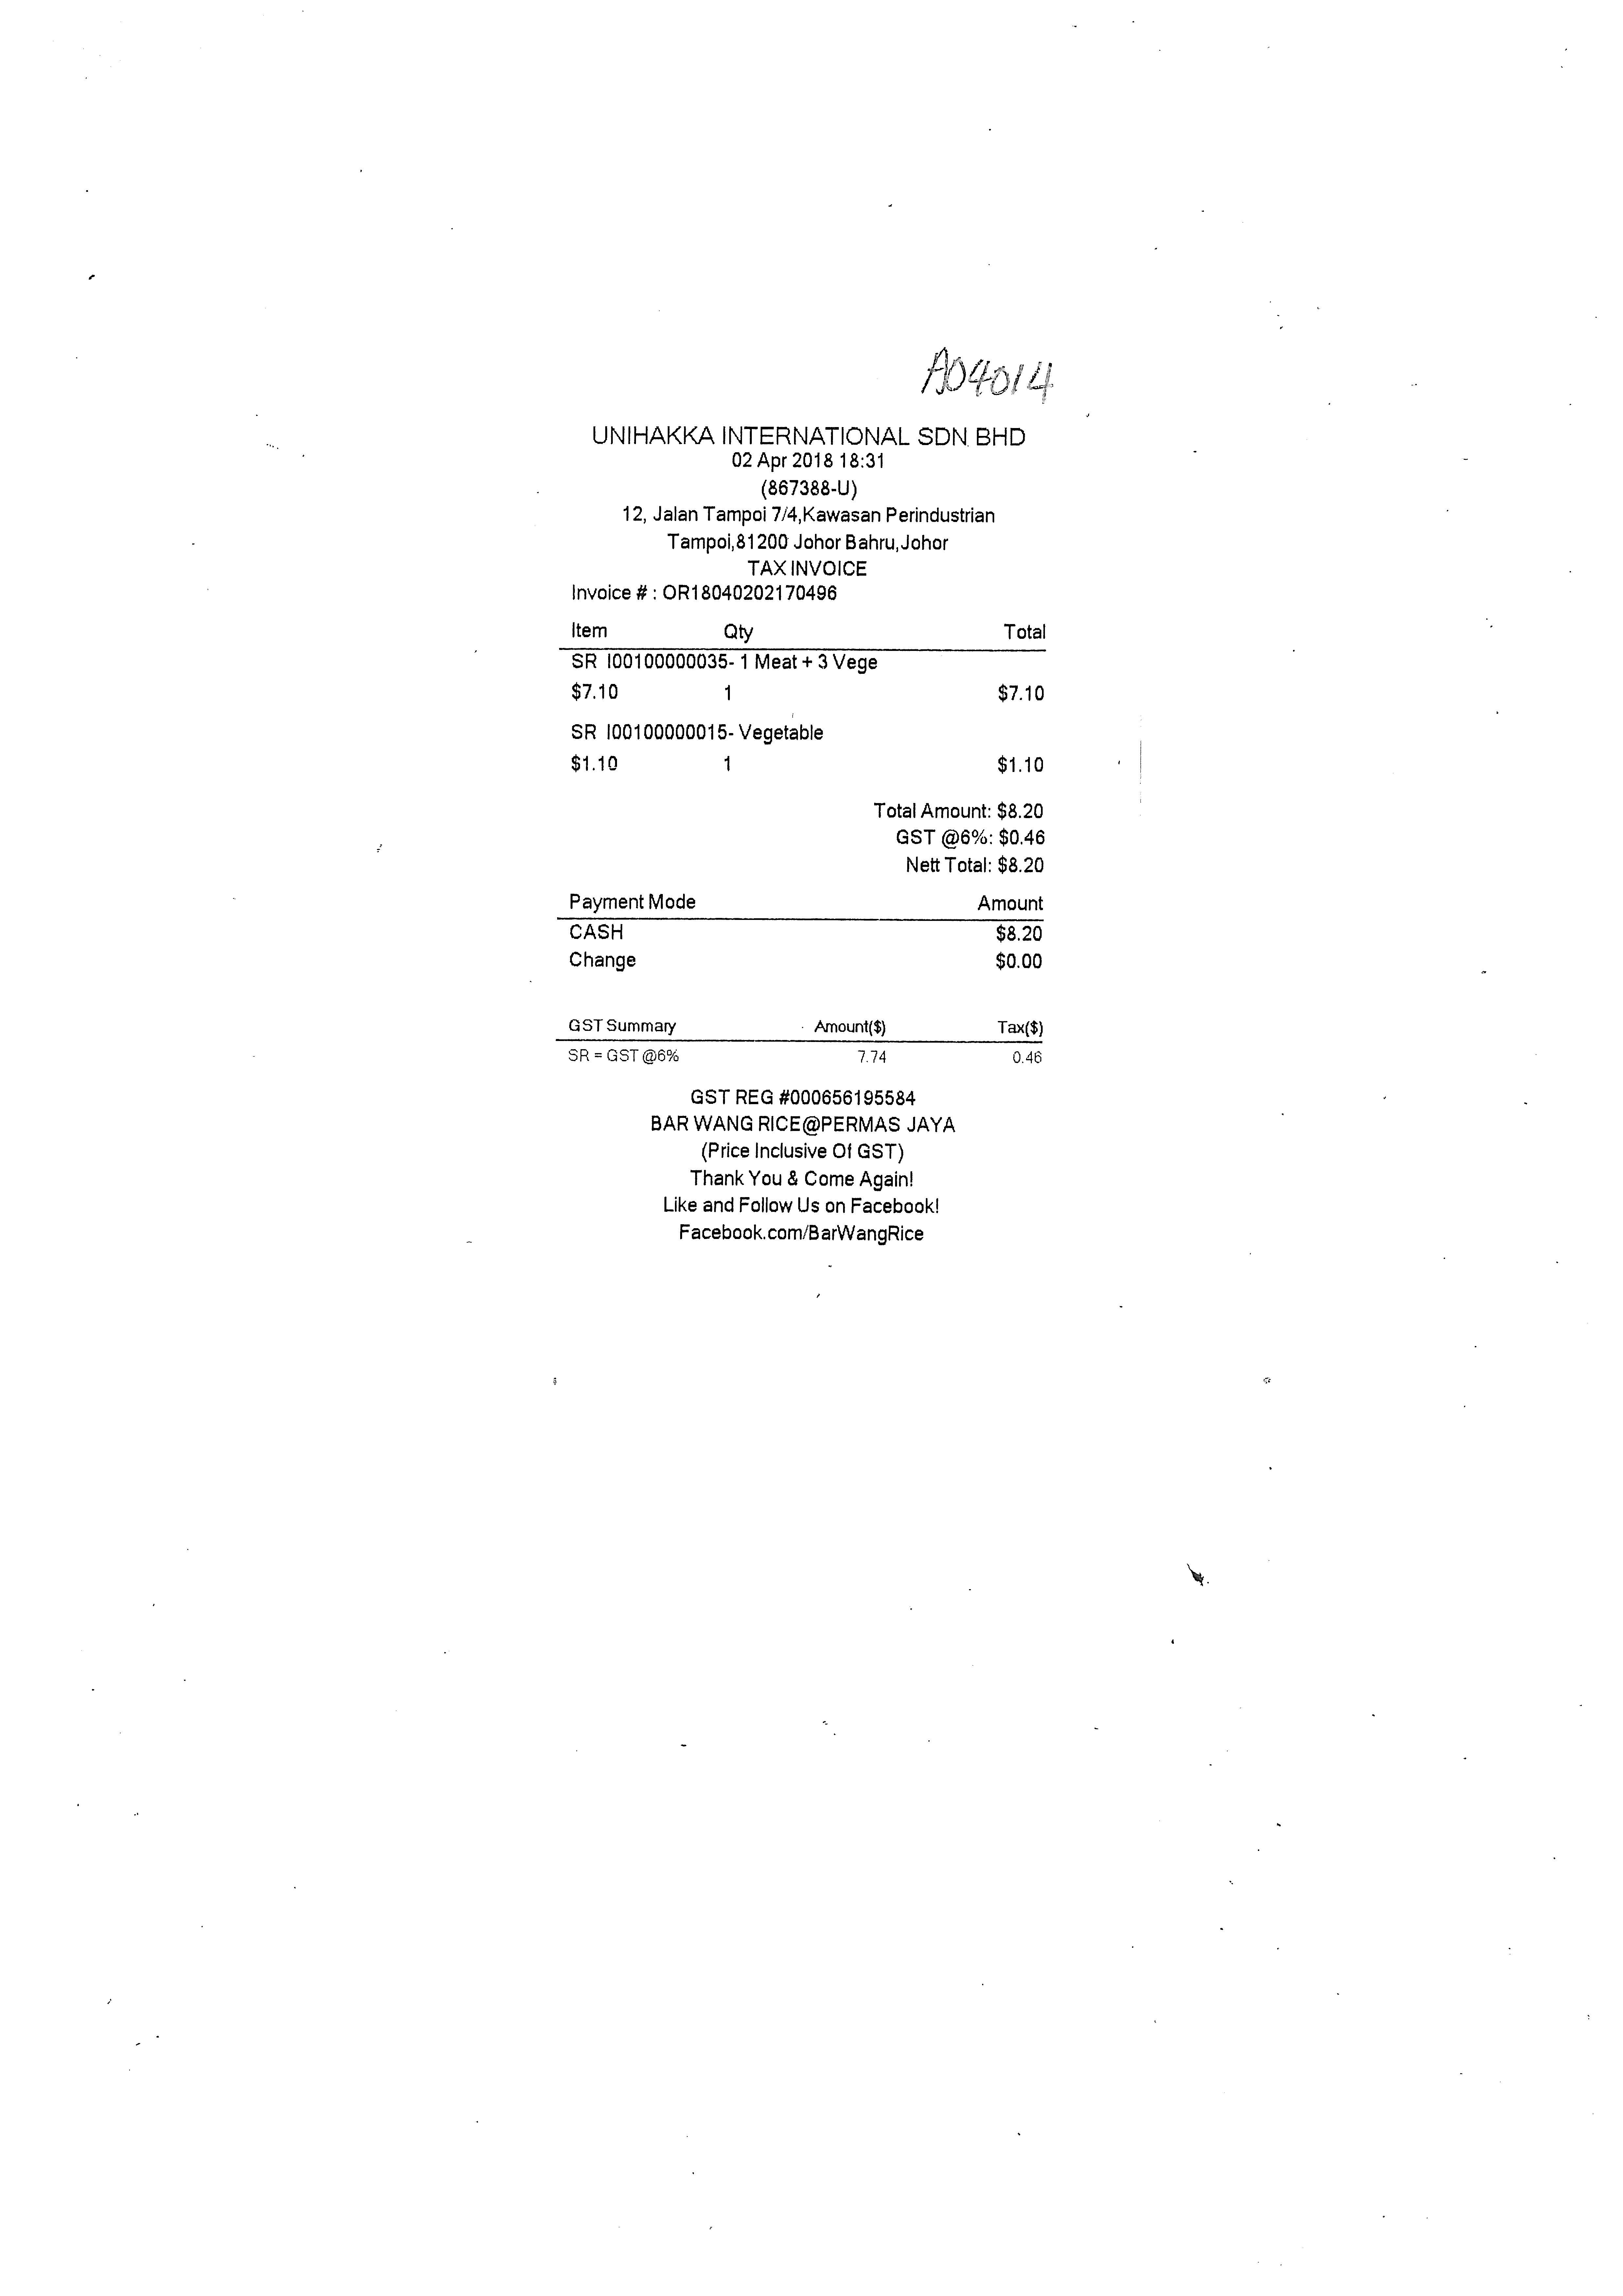
UNIHAKKA INTERNATIONAL SDN BHD
02 APR 2018 18:31
(867388-U)
12, JALAN TAMPOI 7/4,KAWASAN PERINDUSTRIAN
TAMPOI,81200 JOHOR BAHRU,JOHOR
TAXINVOICE
INVOICE # : OR18040202170496
ITEM
QTY
TOTAL
SR I00100000035- 1 MEAT + 3 VEGE
$7.10
1
$7.10
SR I00100000015- VEGETABLE
$1.10
1
$1.10
TOTAL AMOUNT: $8.20
GST @6%: $0.46
NETT TOTAL: $8.20
PAYMENT MODE
AMOUNT
CASH
$8.20
CHANGE
$0.00
GST SUMMARY
AMOUNT($)
TAX($)
SR = GST @6%
7.74
0.46
GST REG #000656195584
BAR WANG RICE@PERMAS JAYA
(PRICE INCLUSIVE OF GST)
THANK YOU & COME AGAIN!
LIKE AND FOLLOW US ON FACEBOOK!
FACEBOOK.COM/BARWANGRICE